Question: Describe the condition in detail:
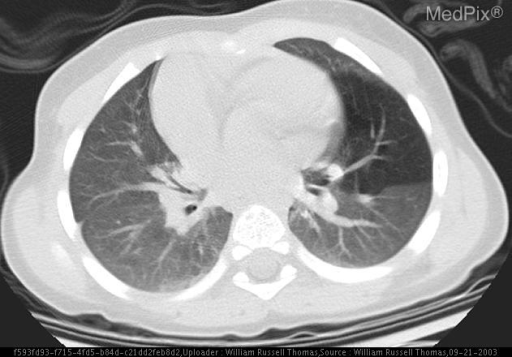
Answer: The disease is discussed as: Congenital lobar emphysema (CLE) is a developmental anomaly of the lower respiratory tract that is characterized by hyperinflation of one or more of the pulmonary lobes. CLE is a rare congenital malformation. It was diagnosed in 10 of 70 patients with congenital malformations of the lung seen from 1970 to 1995 at Children's National Medical Center in Washington, DC. Depending upon the pattern of referrals, other tertiary medical centers may treat one or two cases per year.  Males appear to be affected more than females, in a ratio of 3:1.  The reason for the male predominance is unknown.  Progressive lobar hyperinflation is likely the final common pathway that results from a variety of disruptions in bronchopulmonary development. These result from abnormal interactions between embryonic endodermal and mesodermal components of the lung. Disturbances may lead to changes in the number of airways or alveoli or alveolar size. However, a definitive causative agent cannot be identified in approximately 50 percent of cases. The most frequently identified cause of CLE is obstruction of the developing airway, which occurs in 25 percent of cases.  Airway obstruction can be intrinsic or extrinsic, with the former more common. This leads to the creation of a "ball-valve" mechanism in which a greater volume of air enters the affected lobe during inspiration than leaves during expiration, producing air trapping.
Intrinsic obstruction often is caused by defects in the bronchial wall, such as deficiency of bronchial cartilage. This results in airway collapse during expiration. Intraluminal obstruction caused by meconium or mucous plugs, granulomas, or mucosal folds can cause partial obstruction of a lower airway. Extrinsic compression may be caused by vascular anomalies, such as a pulmonary artery sling or anomalous pulmonary venous return, or intrathoracic masses, such as foregut cysts and teratomas.  CLE is characterized by overdistention of one or more lobes of the lung.  This leads to compression of the remaining lung tissue and herniation of the affected lobe across the anterior mediastinum into the opposite chest, causing displacement of the mediastinum.  The different pulmonary lobes are variably affected by CLE. The left upper lobe is affected most often (40 to 50 percent of cases).  The distribution in right middle, right upper, and lower lobes is 25 to 35, 20, and 2 to 10 percent, respectively. CLE affecting multiple lobes is rare.